Identify and extract the amount in words, amount in numbers, payee name, cheque date, and bank name from the image.
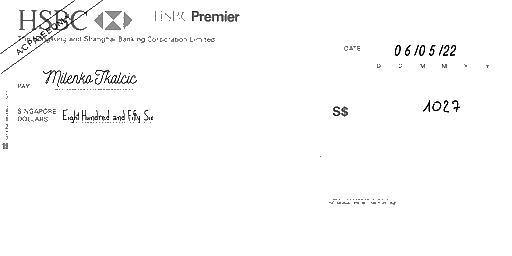
amt_in_words: Eight Hundred and Fifty Six
amt_in_figures: 1027
payee_name: Milenko Tkalcic
bank_name: HSBC
cheque_date: 06/05/22